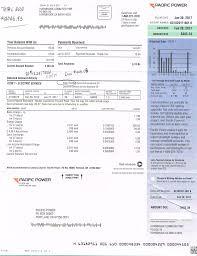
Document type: Invoice